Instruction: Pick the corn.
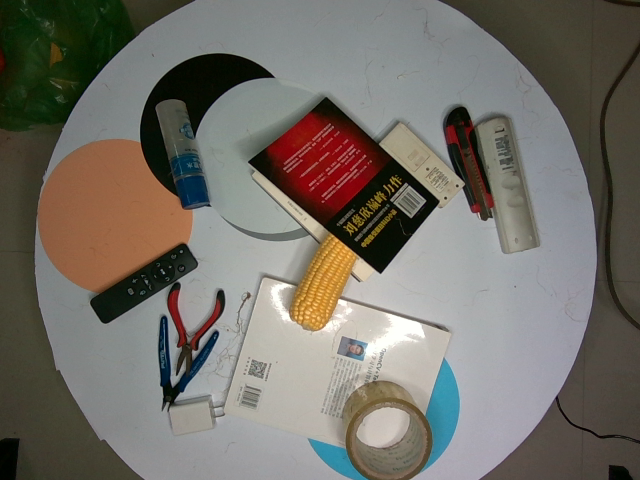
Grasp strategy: vertical